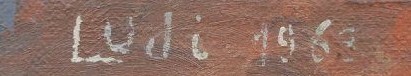
Signature of: ludmila pokorná